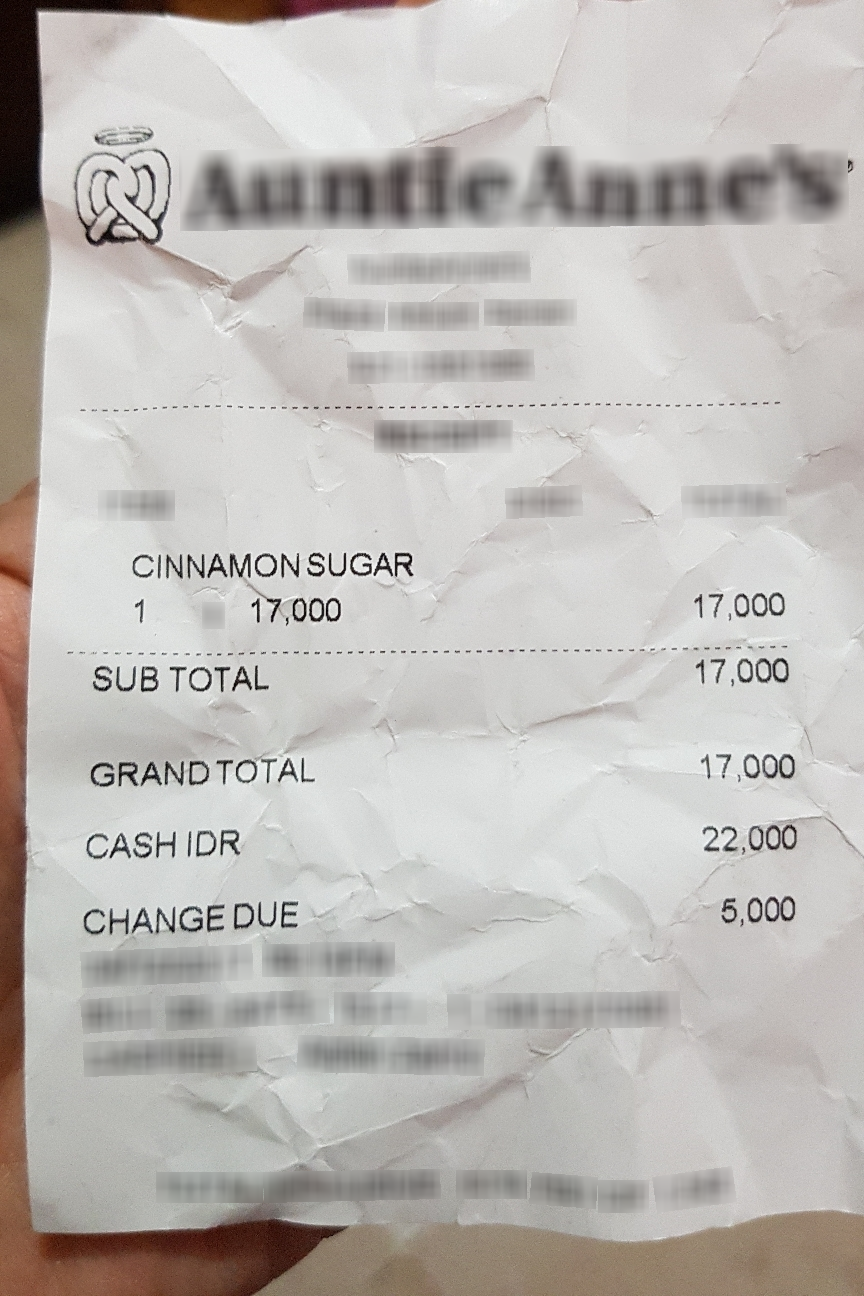
Extraction:
receipt: line_items: name: CINNAMON SUGAR
price: 17,000
qty: 1
subtotal: 17,000
total: 17,000